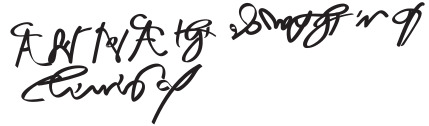
Signature of: anne of cleves